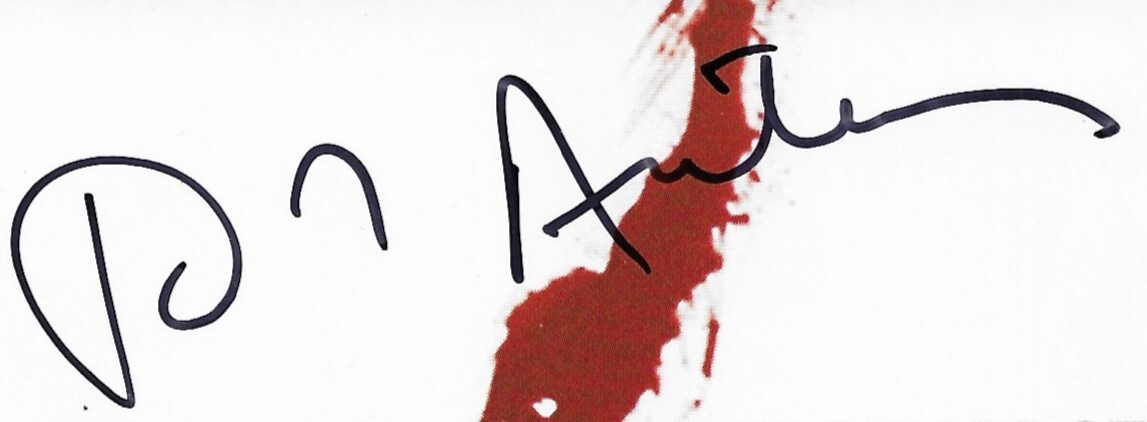
Signature of: daniel auteuil